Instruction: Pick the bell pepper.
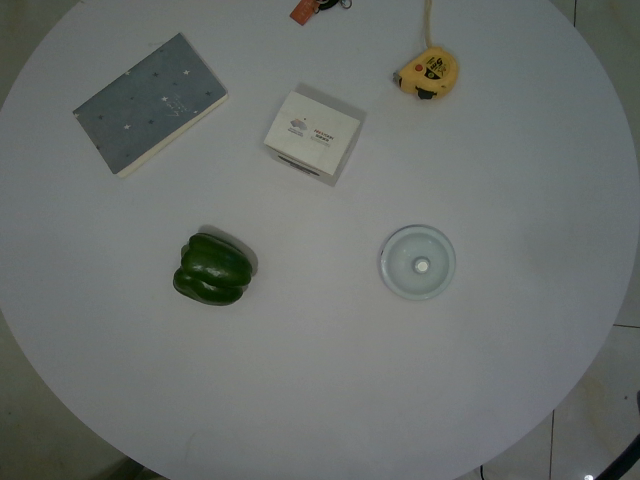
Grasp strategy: vertical